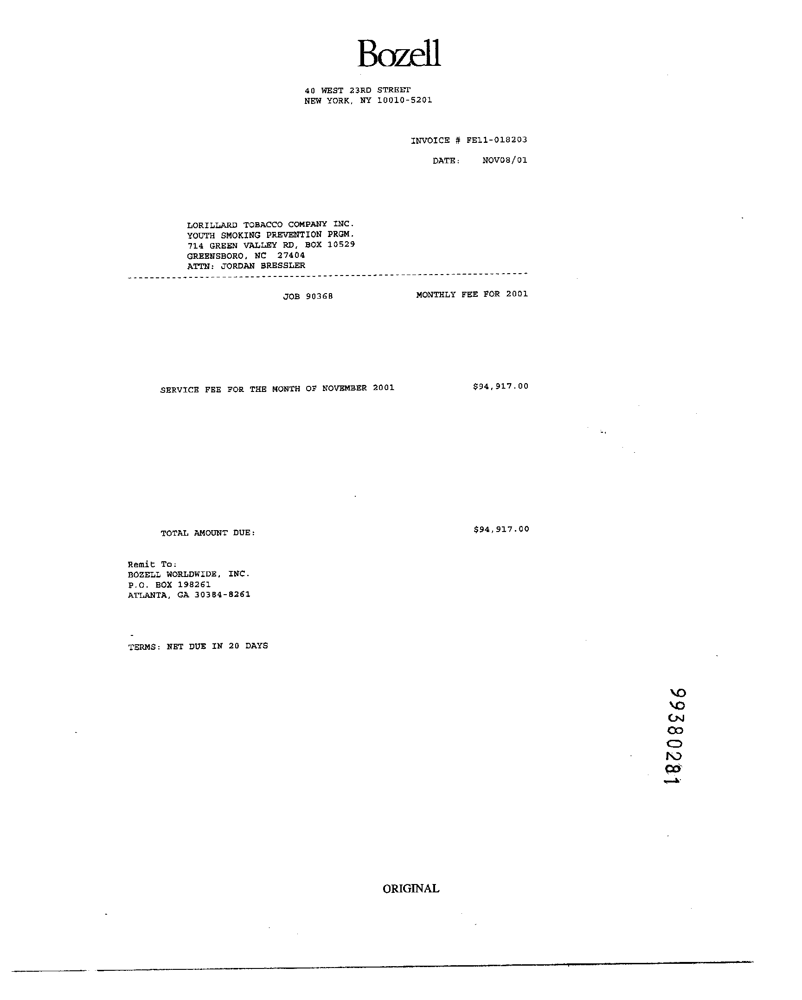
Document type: Invoice